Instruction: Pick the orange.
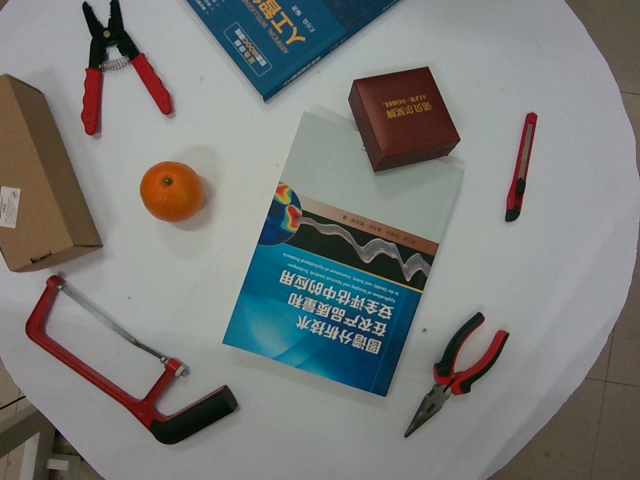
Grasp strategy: vertical